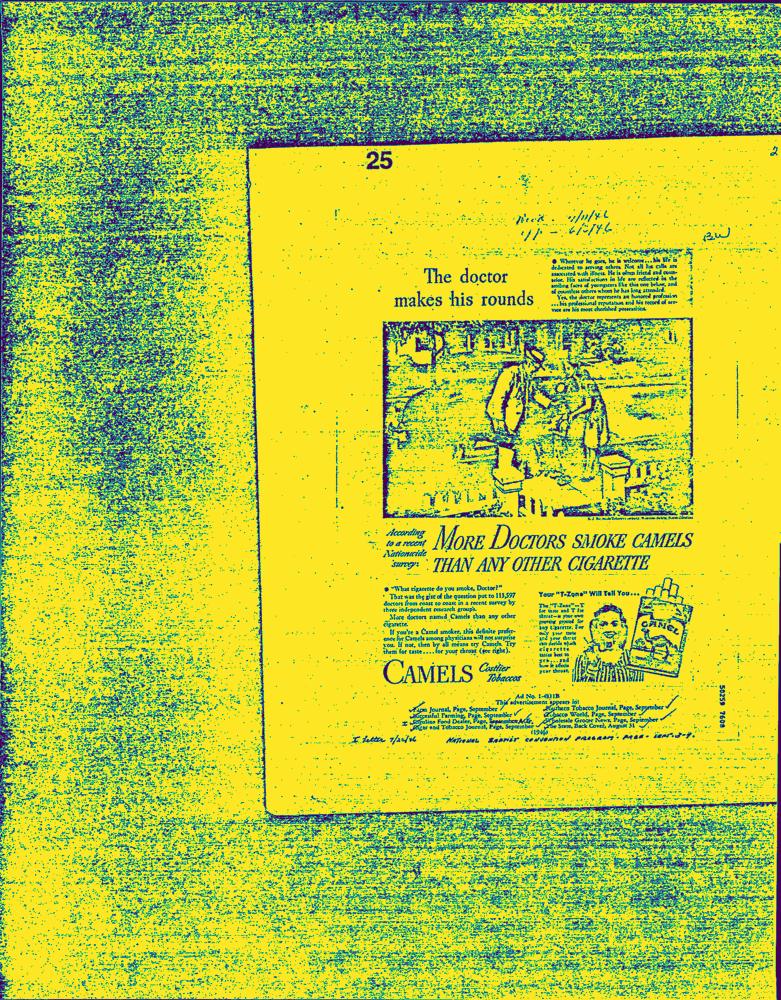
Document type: AD